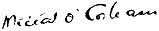
Signature of: michael collins